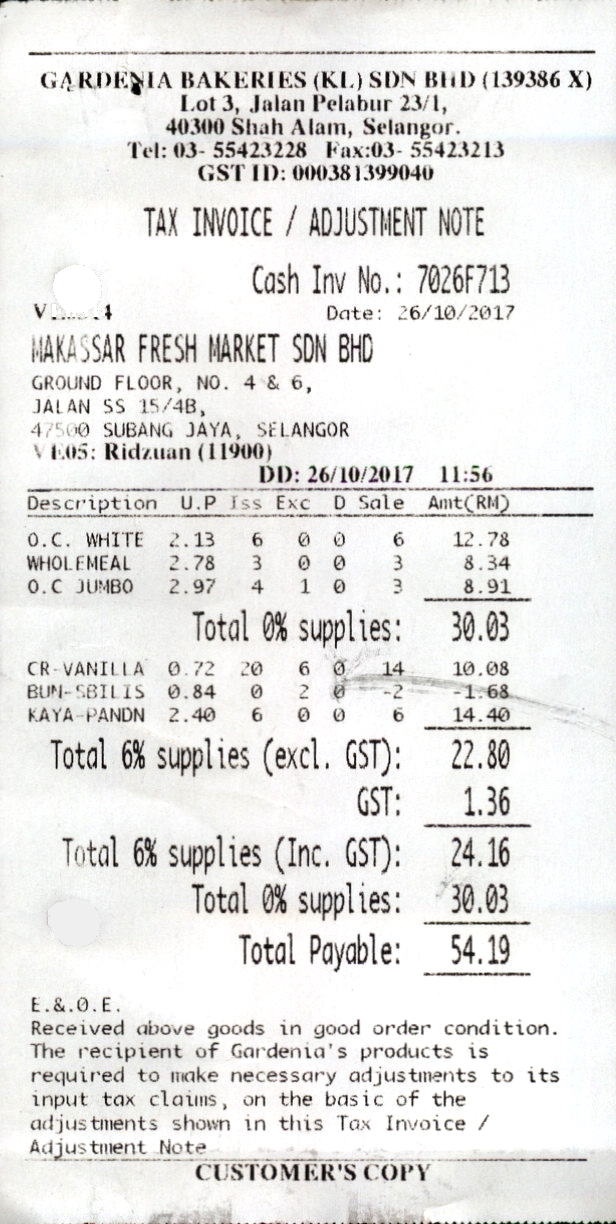
GARDENIA BAKERIES (KL) SDN BHD (139386 X)
LOT 3, JALAN PELABUR 23/1,
40300 SHAH ALAM, SELANGOR.
TEL: 03- 55423228
GST ID: 000381399040
TAX INVOICE / ADJUSTMENT NOTE
CASH INV NO.: 7026F713
V
DATE: 26/10/2017
MAKASSAR FRESH MARKET SDN BHD
GROUND FLOOR, NO. 4 & 6,
JALAN SS 15/4B,
47500 SUBANG JAYA, SELANGOR
VE05: RIDZUAN (11900)
DD: 26/10/2017
DESCRIPTION
O.C. WHITE
WHOLEMEAL
O.C JUMBO
TOTAL 0% SUPPLIES:
30.03
CR-VANILLA
BUN-SBILIS
KAYA-PANDN
TOTAL 6% SUPPLIES (EXCL. GST):
22.80
GST:
1.36
TOTAL 6% SUPPLIES (INC. GST):
24.16
TOTAL 0% SUPPLIES:
30.03
TOTAL PAYABLE:
54.19
E.&.0.E.
RECEIVED ABOVE GOODS IN GOOD ORDER CONDITION.
THE RECIPIENT OF GARDENIA'S PRODUCTS IS
REQUIRED TO MAKE NECESSARY ADJUSTMENTS TO ITS
INPUT TAX CLAIMS, ON THE BASIC OF THE
ADJUSTMENTS SHOWN IN THIS TAX INVOICE /
ADJUSTMENT NOTE
CUSTOMER'S COPY
FAX:03- 55423213
4
11:56
U.P
ISS
EXC
D
SALE
AMT(RM)
2.13
6
0
0
6
12.78
2.78
3
0
0
3
8.34
2.97
4
1
0
3
8.91
0.72
20
6
0
14
10.08
0.84
0
2
0
-2
-1.68
2.40
6
0
0
6
14.40